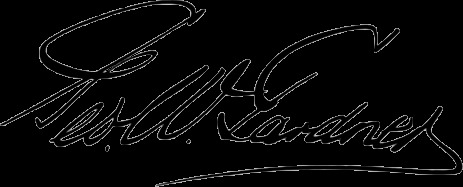
Signature of: george w gardner